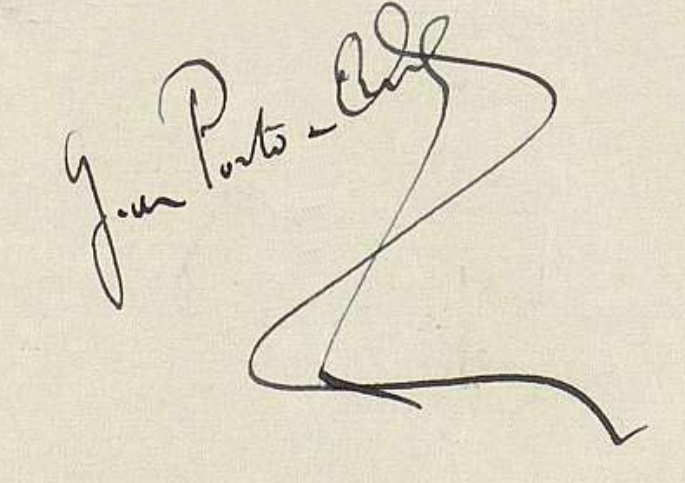
Signature of: georges de porto riche